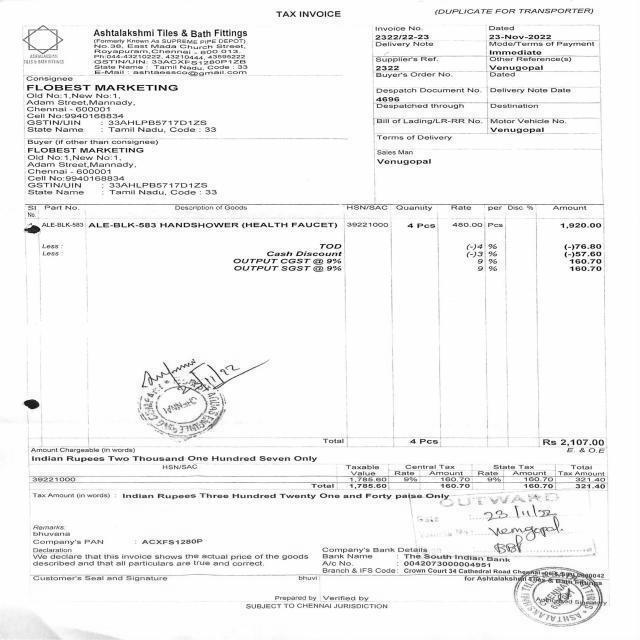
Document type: Invoice